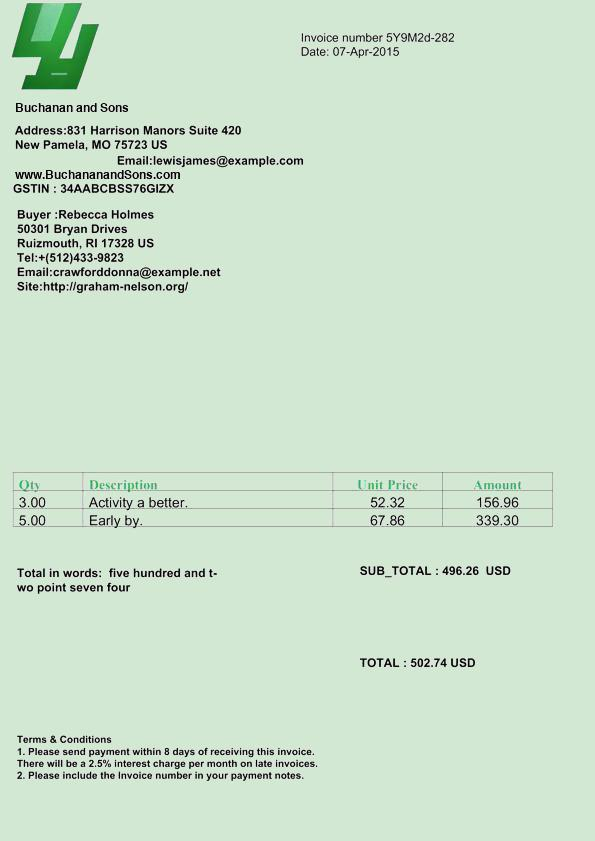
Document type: Invoice